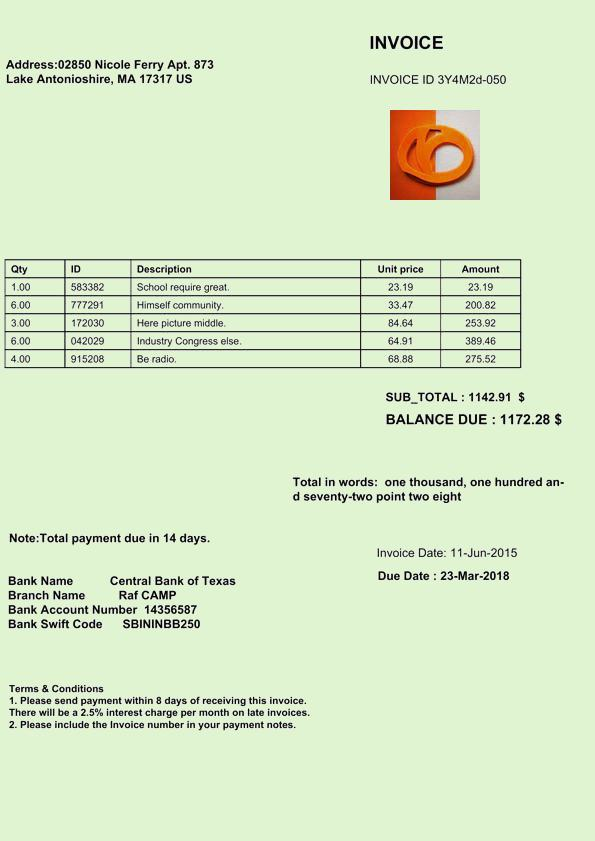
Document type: Invoice